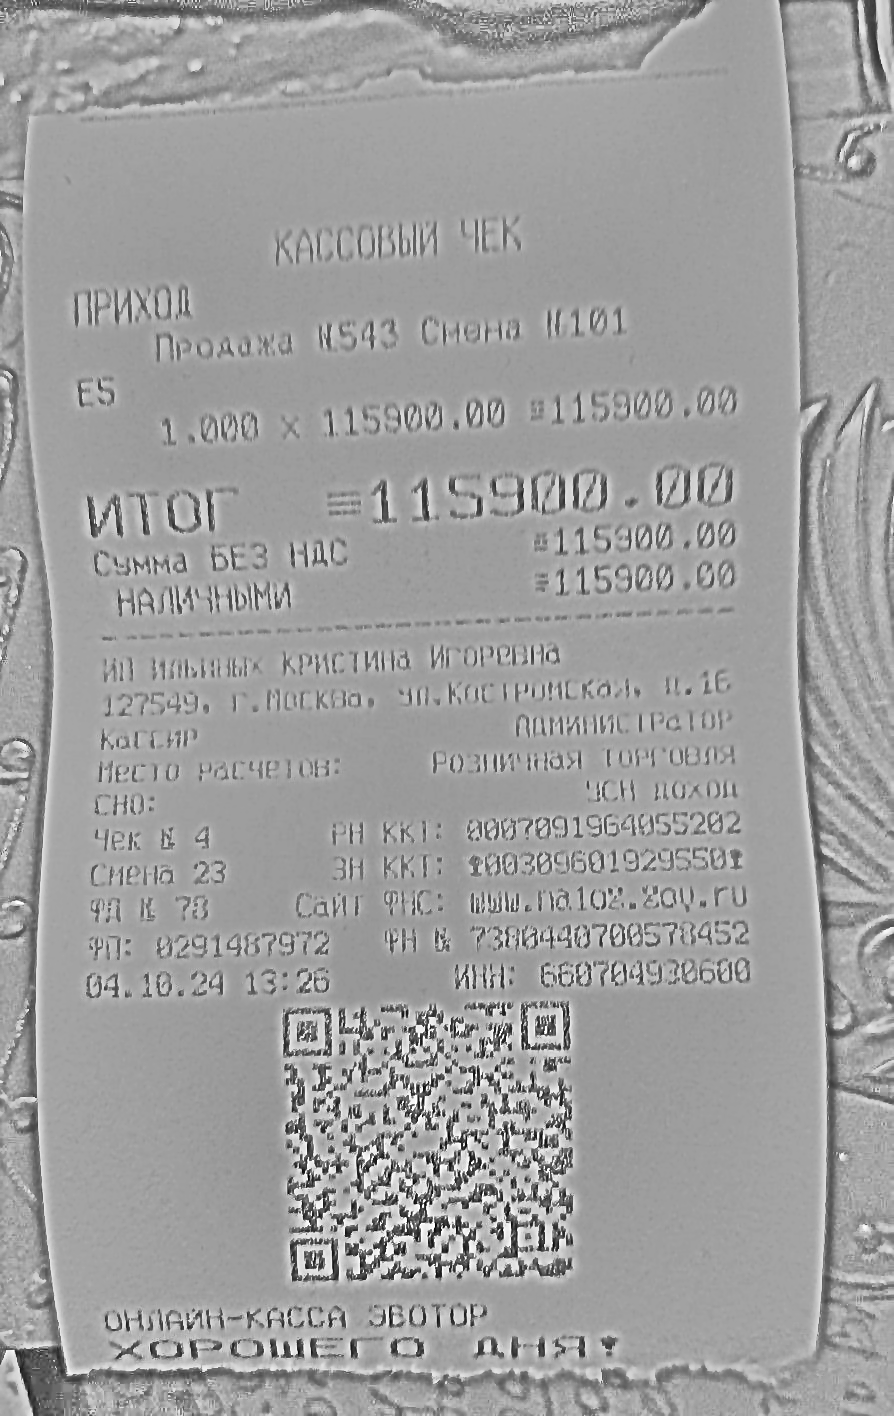
Продавец: ИП Ильиных Кристина Игоревна
ИНН: 660784930600
Дата: 04.10.24
Товары: ES
Количество: 1.000
Цена: 115900.00
Сумма: 115900.00
Итого: 115900.00